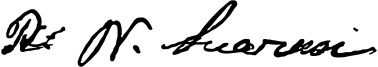
Signature of: petro nini luarasi